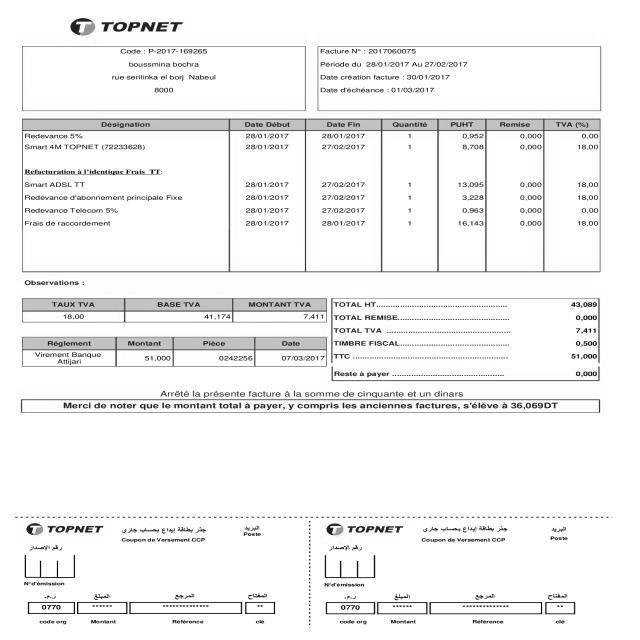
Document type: Invoice